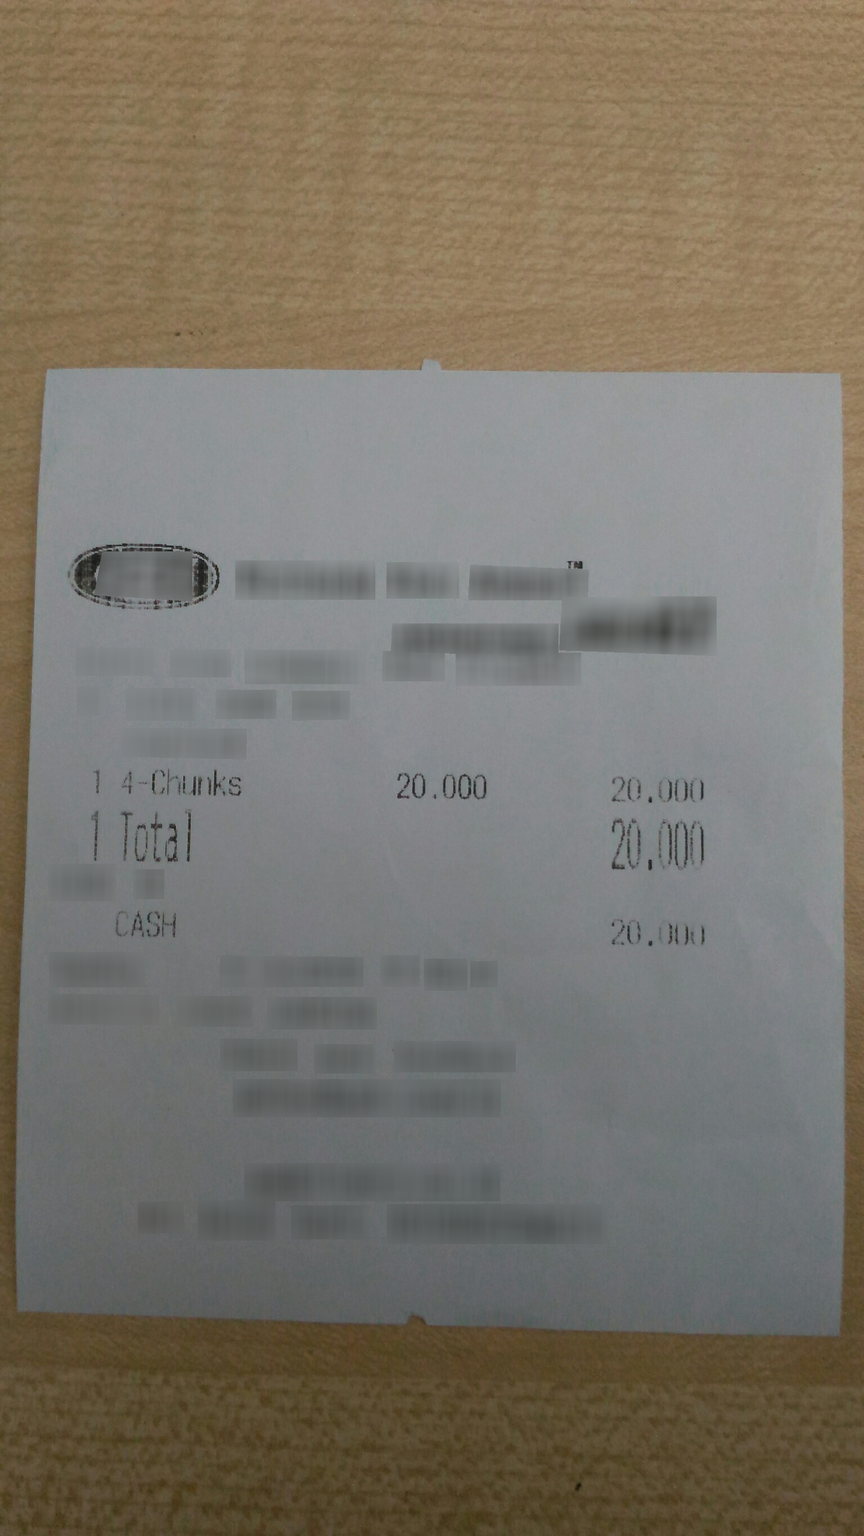
Extraction:
receipt: line_items: name: 4-Chunks
price: 20.000
qty: 1
total: 20.000